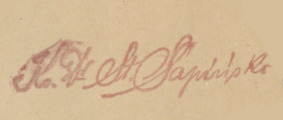
Signature of: stanisław sapiński